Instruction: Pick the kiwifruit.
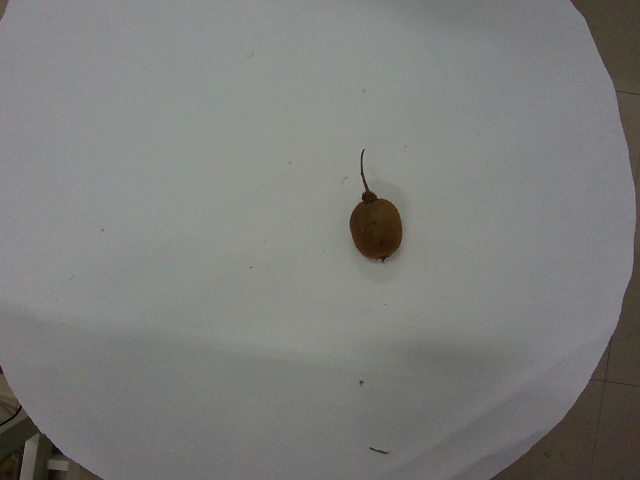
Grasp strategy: vertical